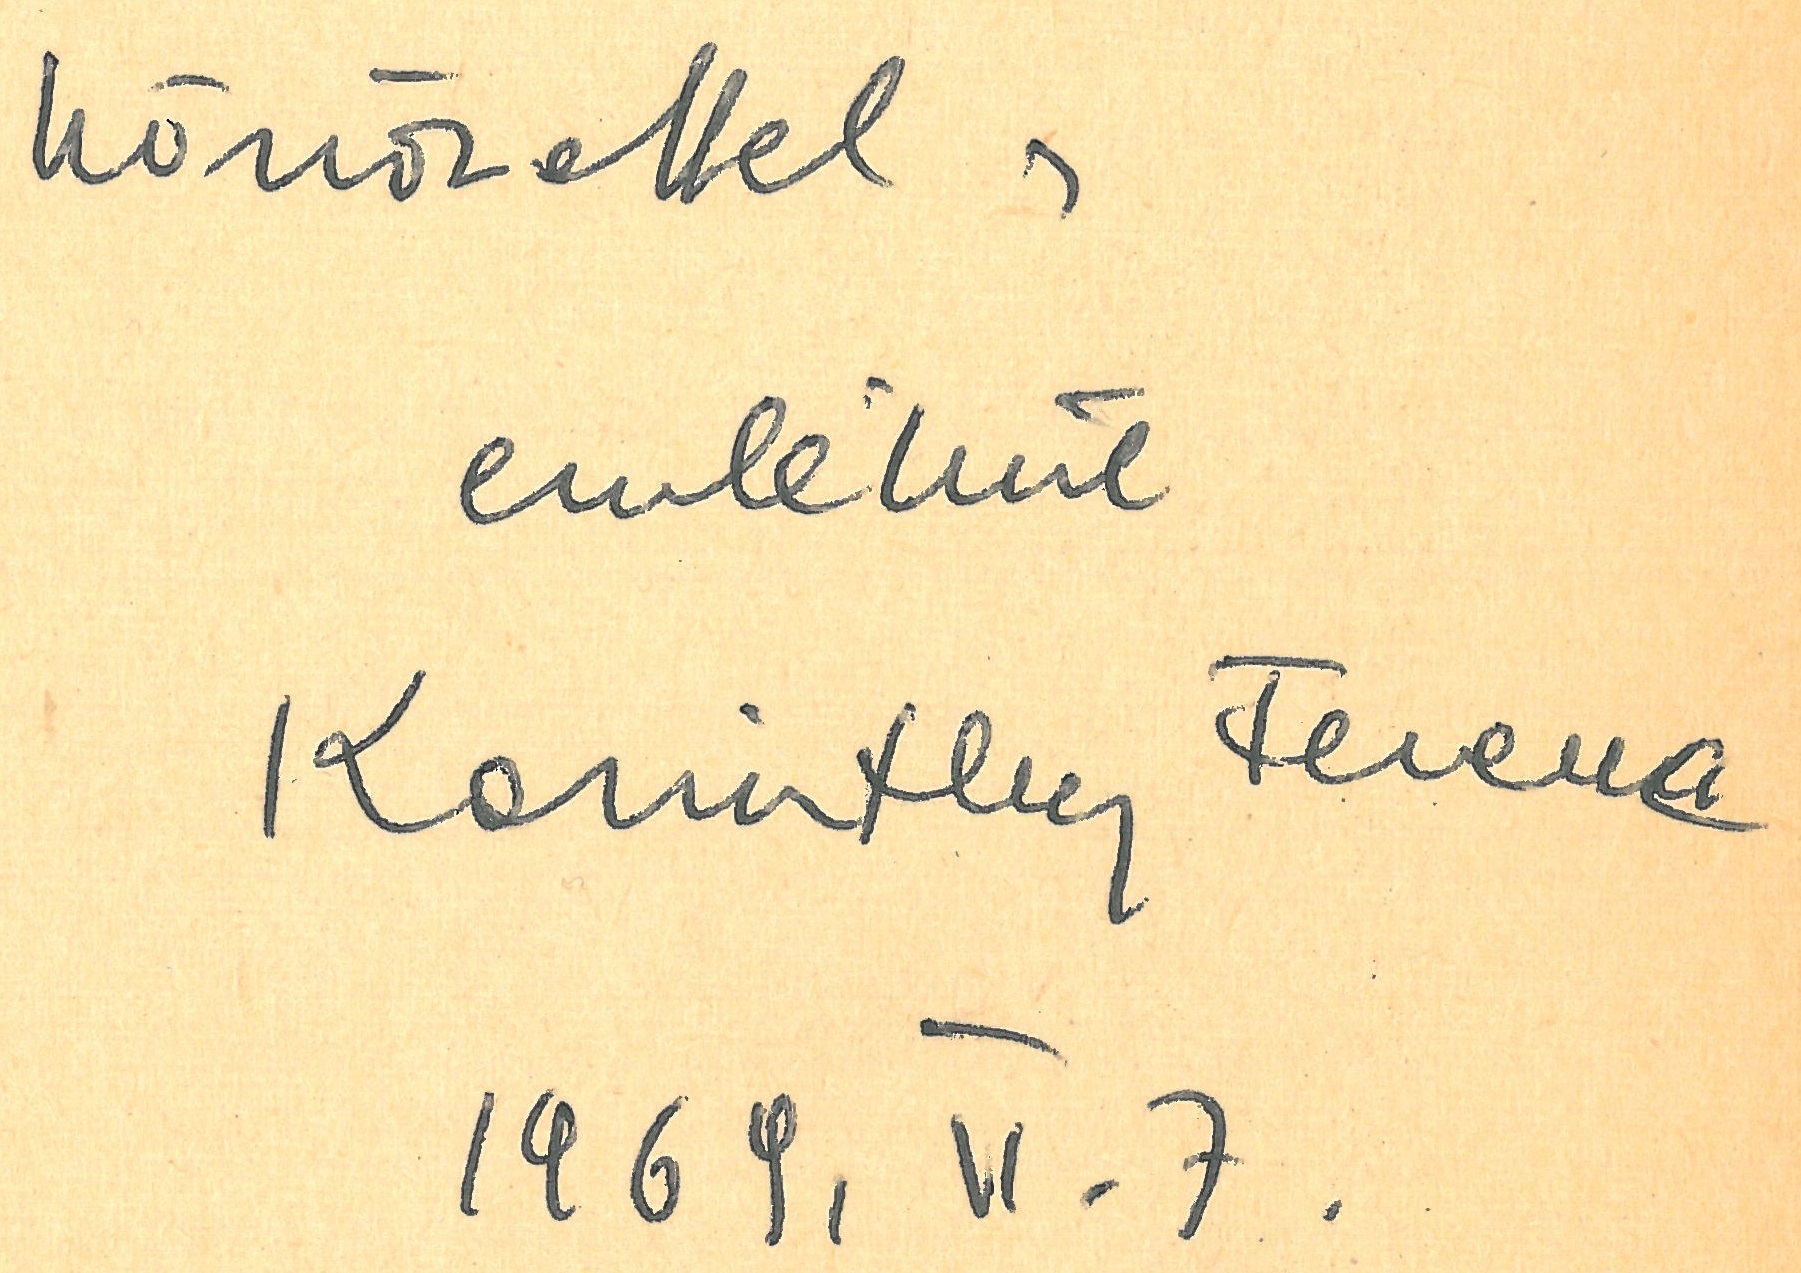
Signature of: ferenc karinthy